Question: What is the appraised value of the property as recorded in the document?
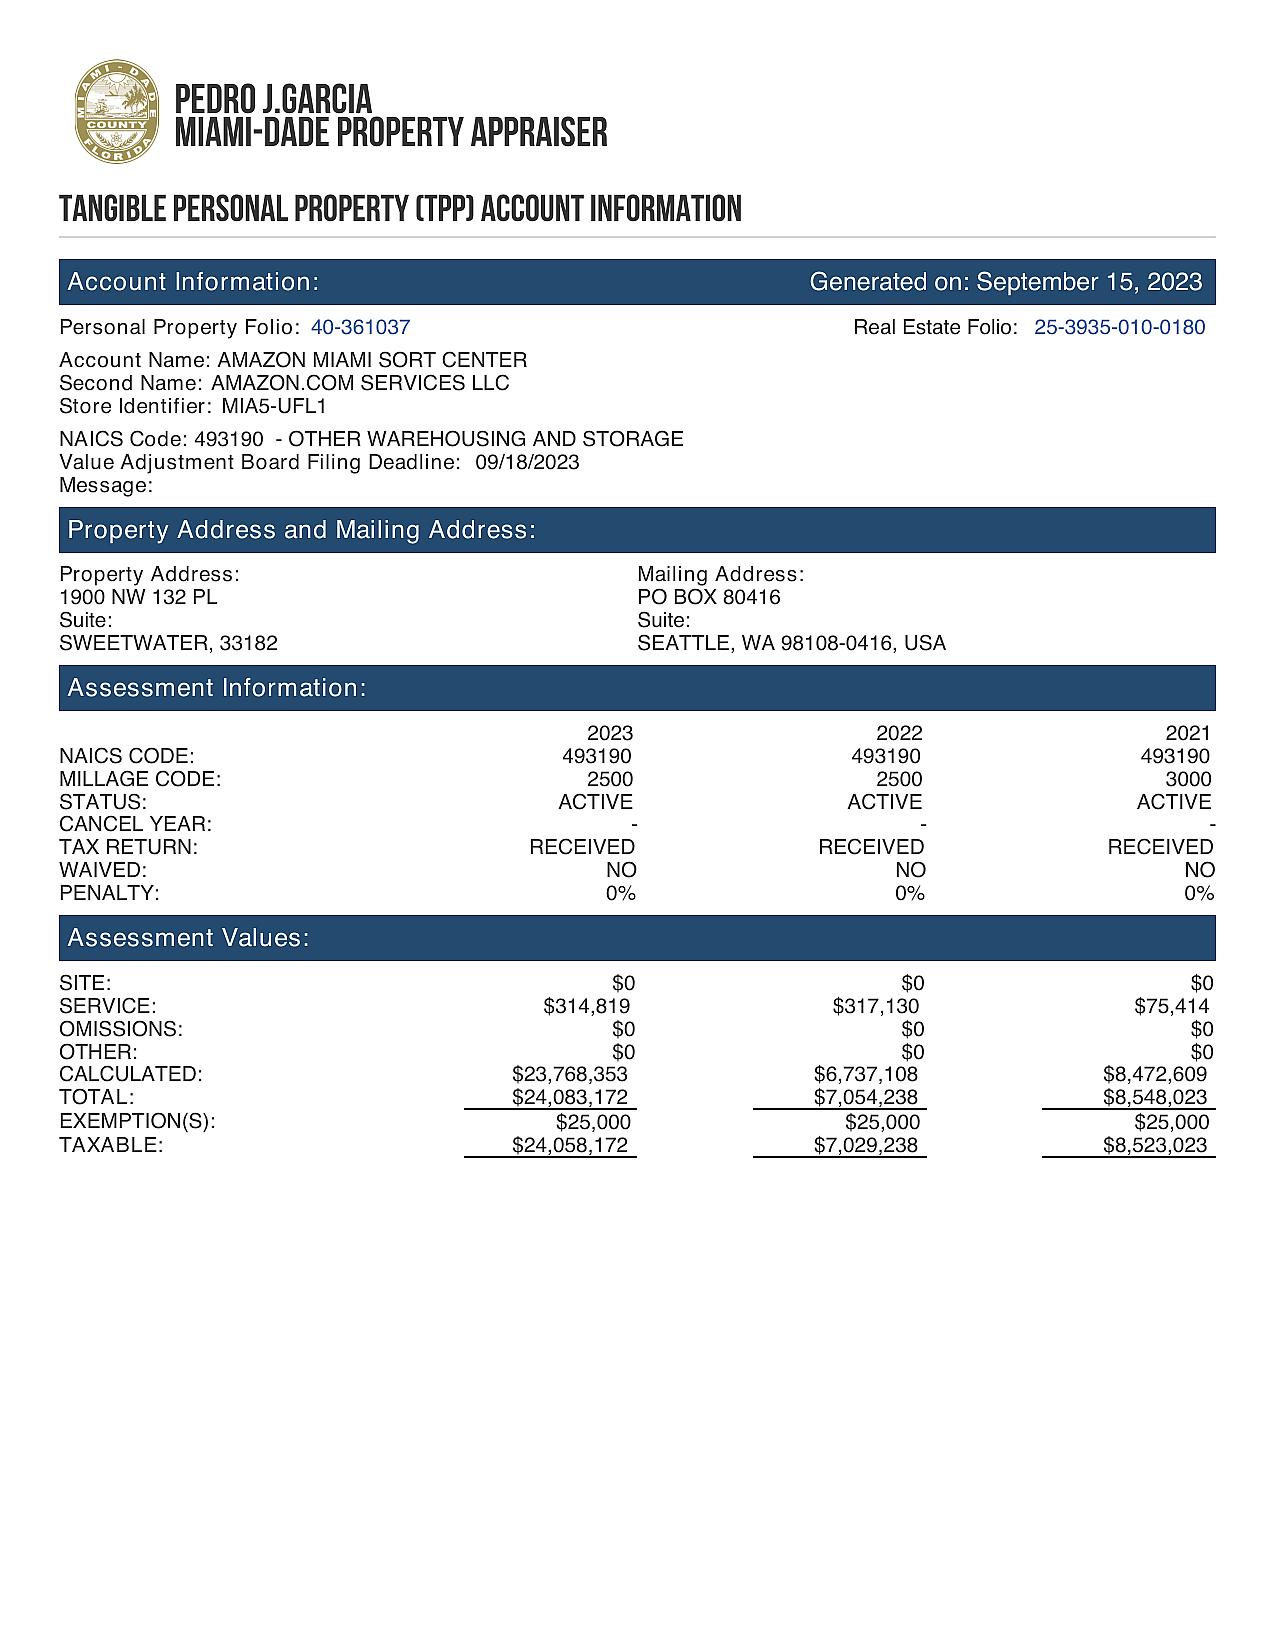
Answer: "$24,083,172 "